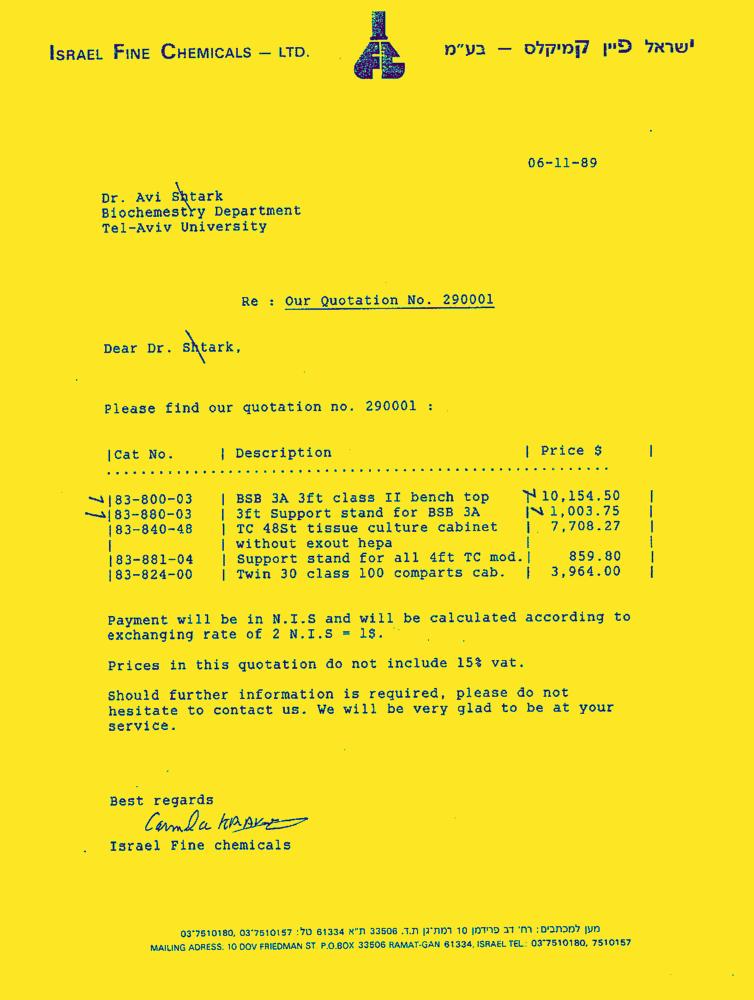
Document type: Invoice-Doc